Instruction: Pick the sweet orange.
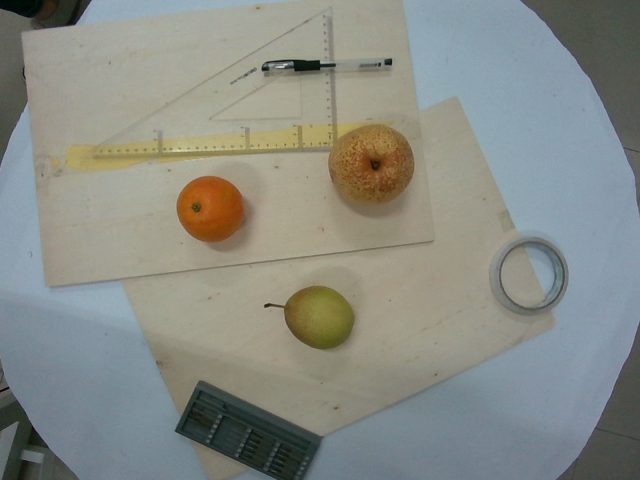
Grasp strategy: vertical